Question: How is the property described in the document?
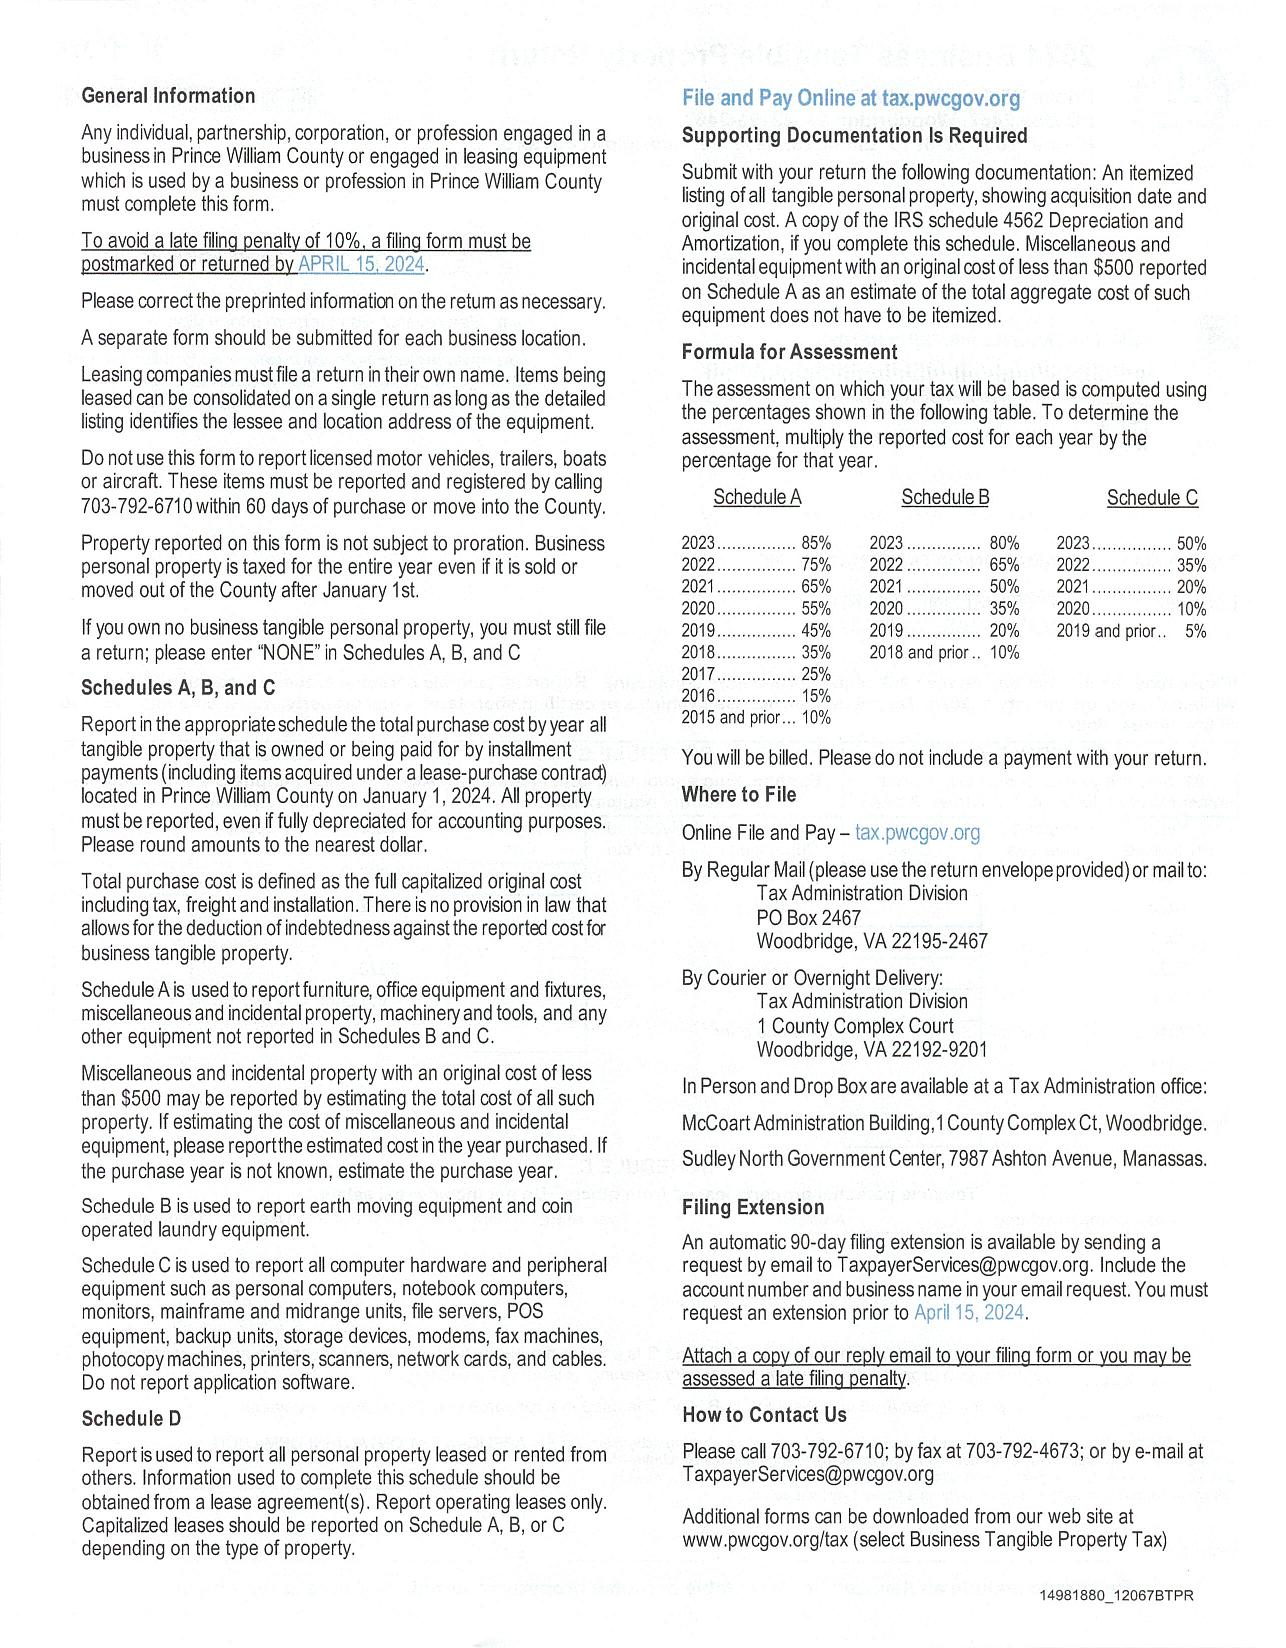
Answer: "Report tangible personal property that is owned or being paid for by installment payments (including items acquired under a lease-purchase contract)"